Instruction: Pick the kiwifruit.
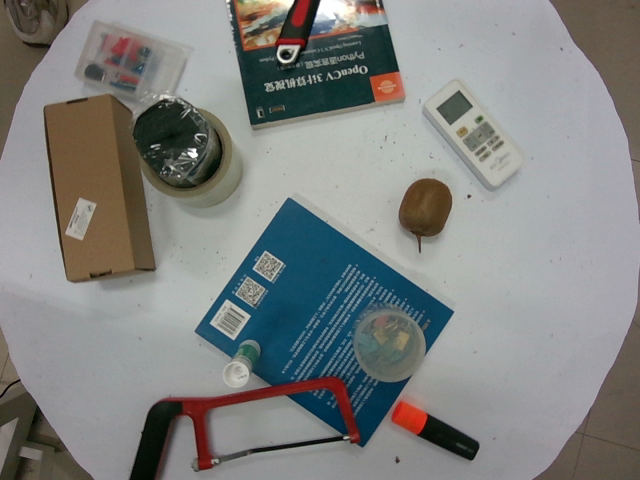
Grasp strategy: vertical